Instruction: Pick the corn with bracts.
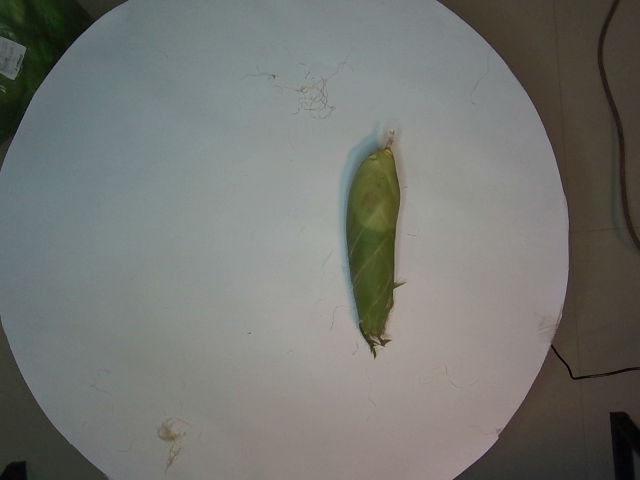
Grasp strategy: vertical